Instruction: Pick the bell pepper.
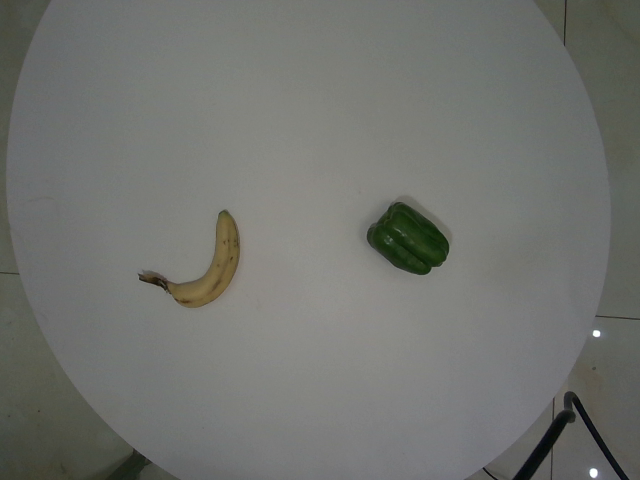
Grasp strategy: vertical